Question: What is the potential diagnosis?
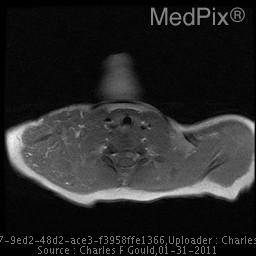
Answer: The possible diagnosis includes •  Capillary (Infantile) Hemangioma
•  Venous Malformation
•  Sarcoma (Rhabdomyosarcoma, Extraosseous Ewings, Undifferentiated Sarcoma)
•  Plexiform Neurofibroma
•  Arteriovenous Malformation.